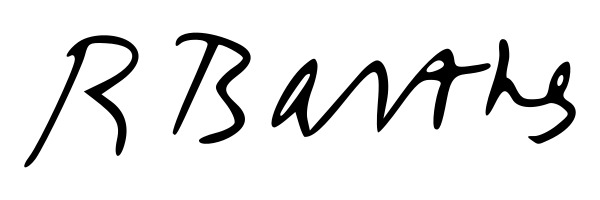
Signature of: roland barthes